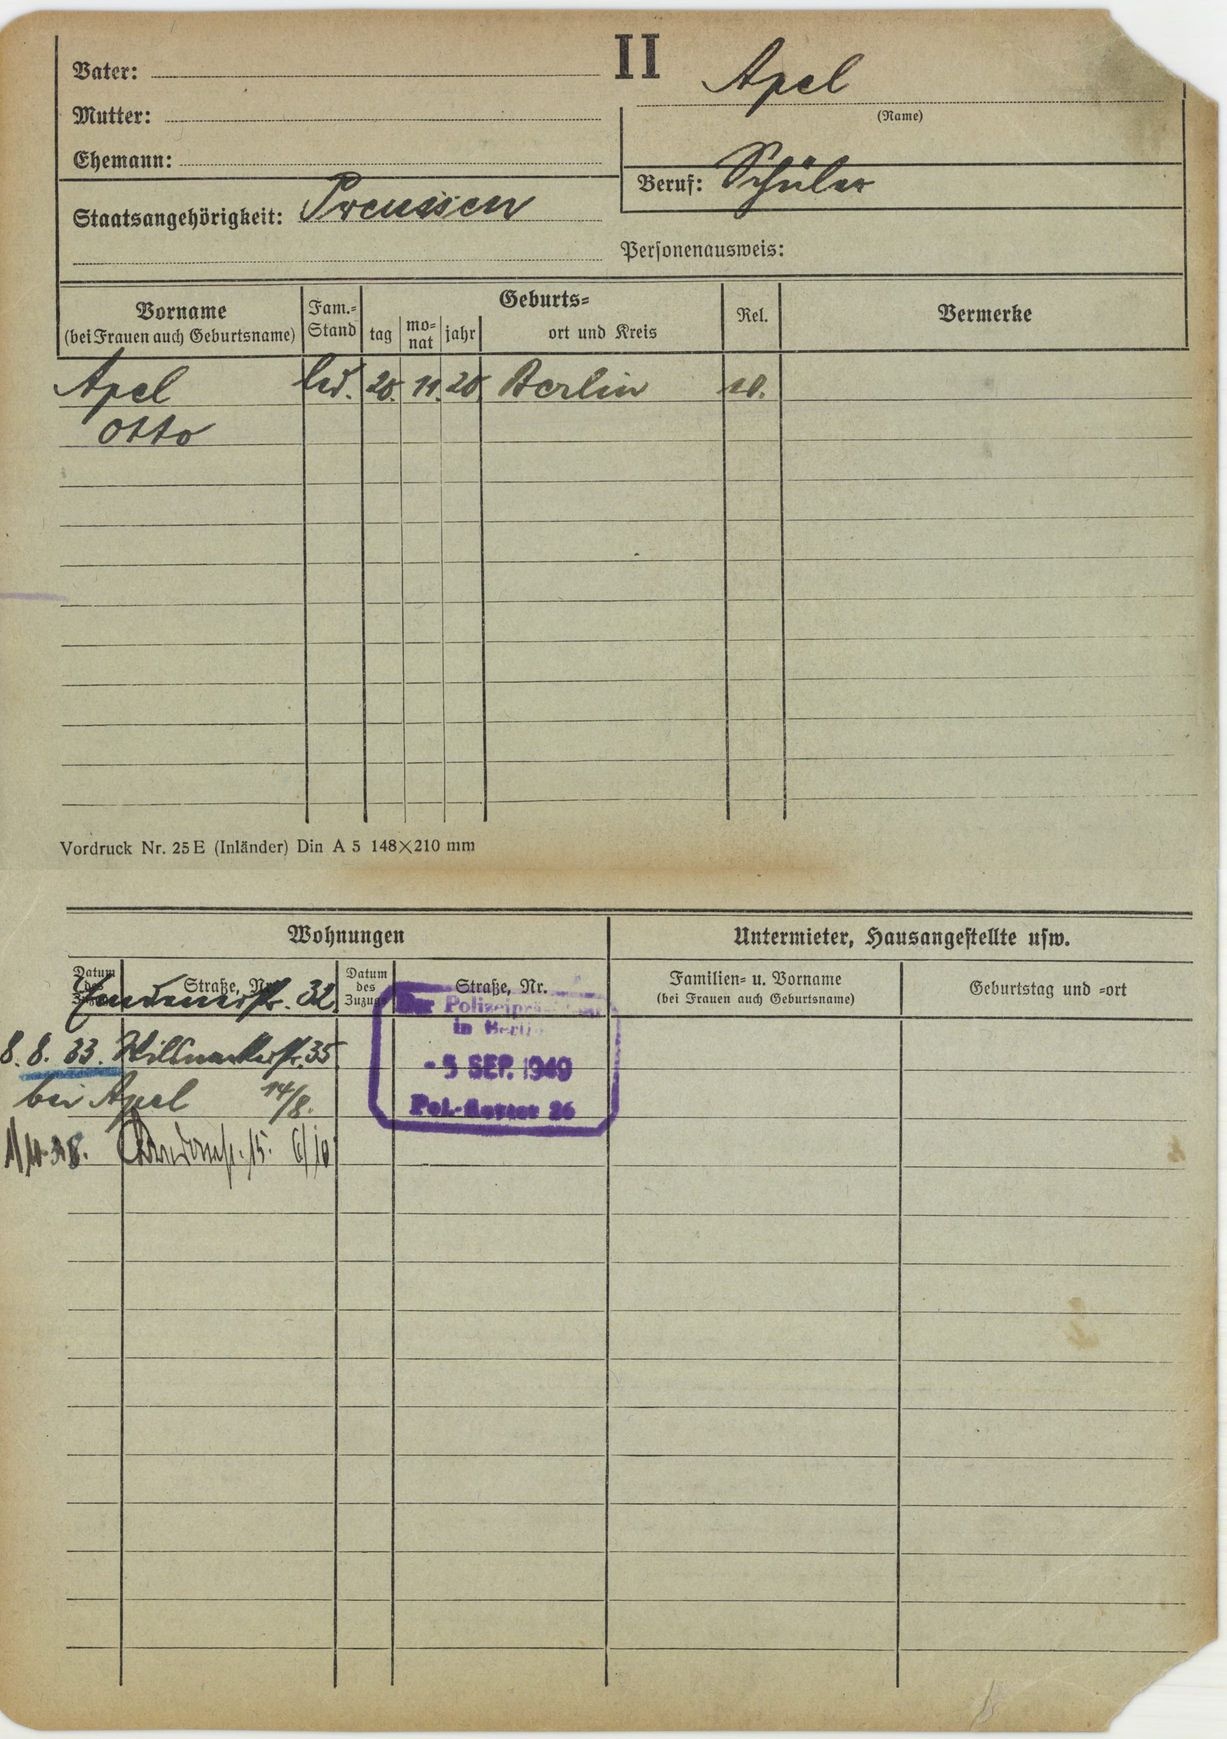
Apel